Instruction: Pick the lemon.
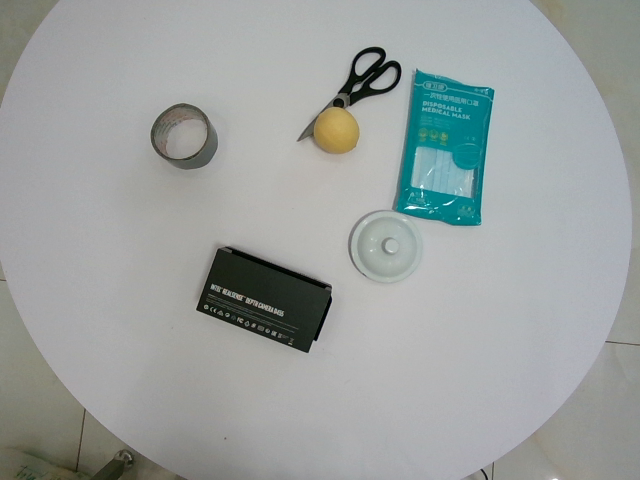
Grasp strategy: vertical